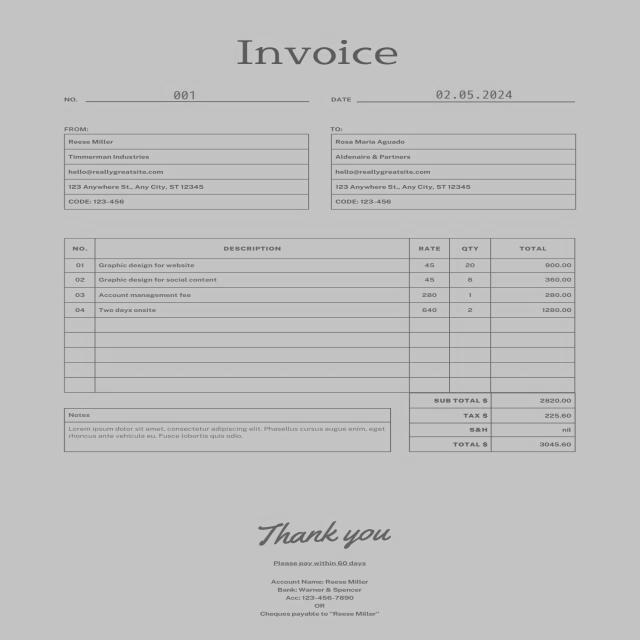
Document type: Invoice